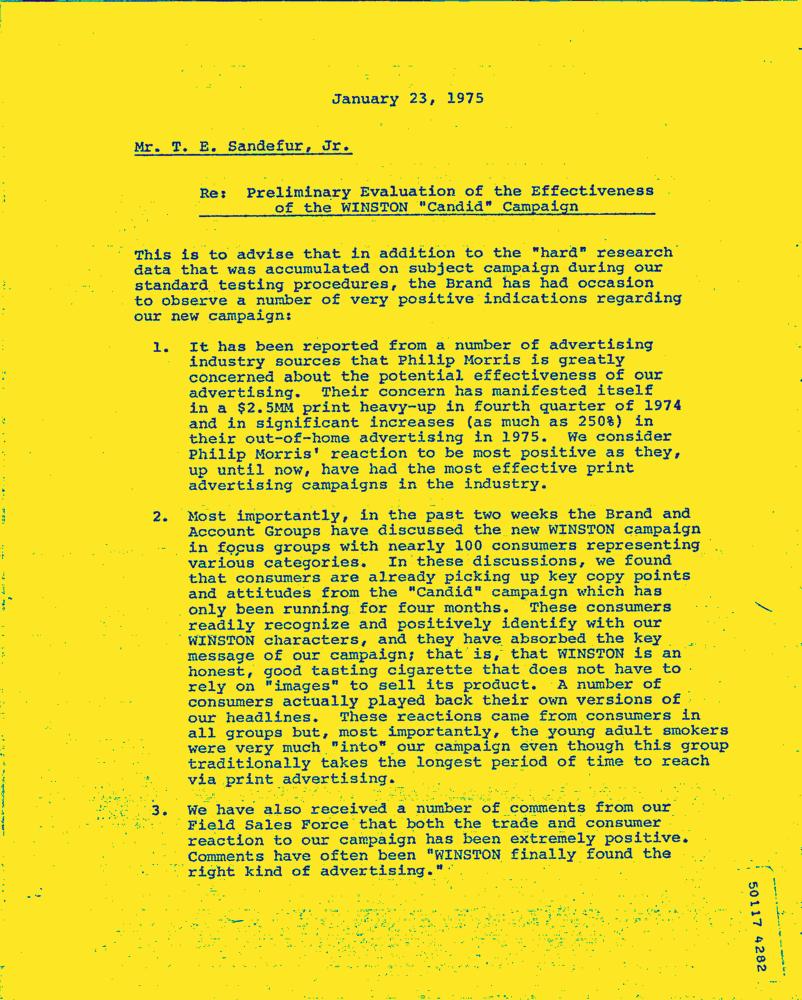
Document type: Letter-Doc